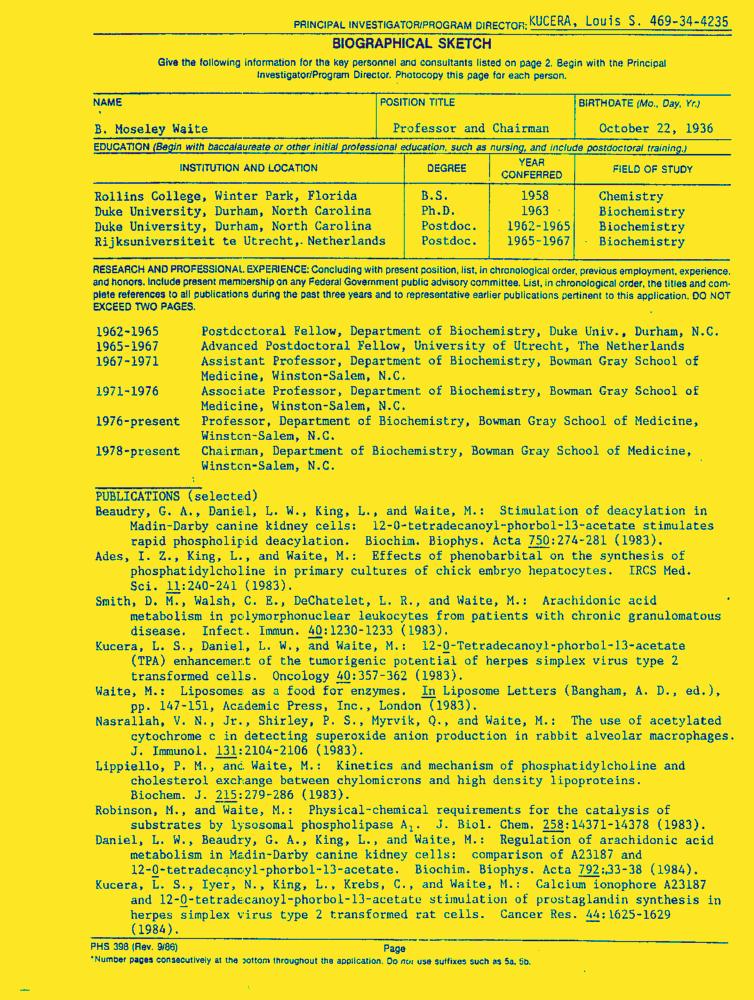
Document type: Resume-Doc